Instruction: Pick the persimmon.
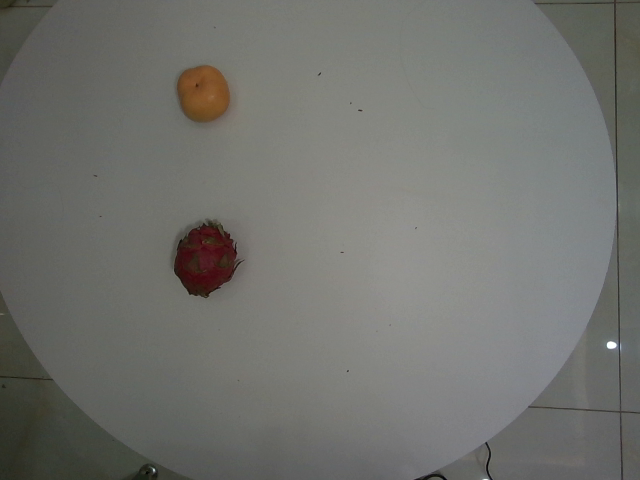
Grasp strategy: vertical